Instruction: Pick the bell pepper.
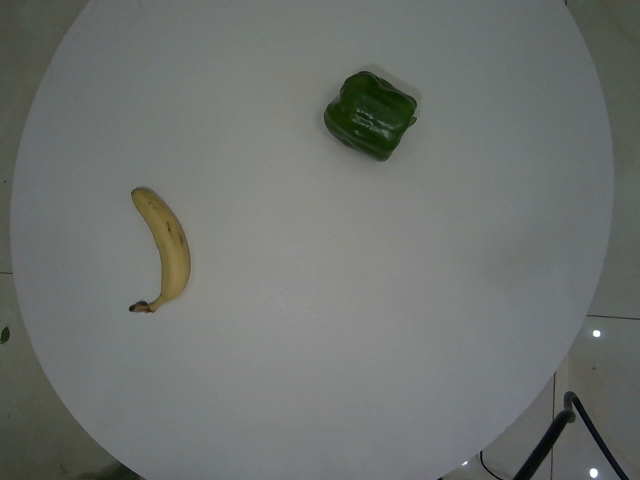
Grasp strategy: vertical